Question: What are the imaging findings?
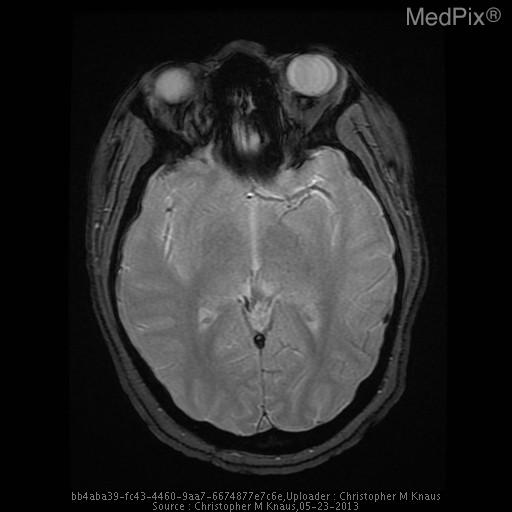
Answer: The imaging shows The vein of Galen, straight sinus, and dominant left transverse venous dural sinus are particularly hyperattenuating, and apparently prominent in caliber.

The superior sagittal sinus is notably less hyperattenuating and is normal in appearance.  The right transverse dural venous sinus is hypoplastic.

Gray/white matter discrimination is preserved.  There is no evidence for infarction or intracranial hemorrhage.  There are no brain masses or mass effect.  There is no hydrocephalus.

The skull is intact.  The partially imaged aerated portions of the skull base are free of significant effusions..

Impression: The vein of Galen, straight sinus, and dominant left transverse venous dural sinus are all particularly hyperattenuating and apparently prominent in caliber, all very concerning for thrombosis. The GRE sequence reverifies GRE blooming consistent with thrombosis within the vein of Galen, straight sinus, left dominant transverse venous sinus and sigmoid sinus and demonstrates no GRE blooming within the brain parenchyma suggestive of brain parenchymal hemorrhage..